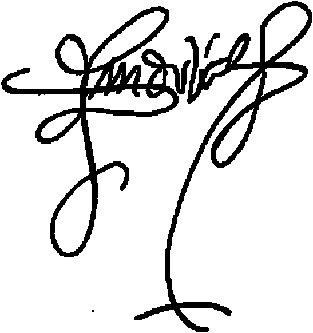
Signature of: gonzalo de sandoval